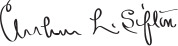
Signature of: arthur sifton